Question: What is the name of the tenant mentioned in the document?
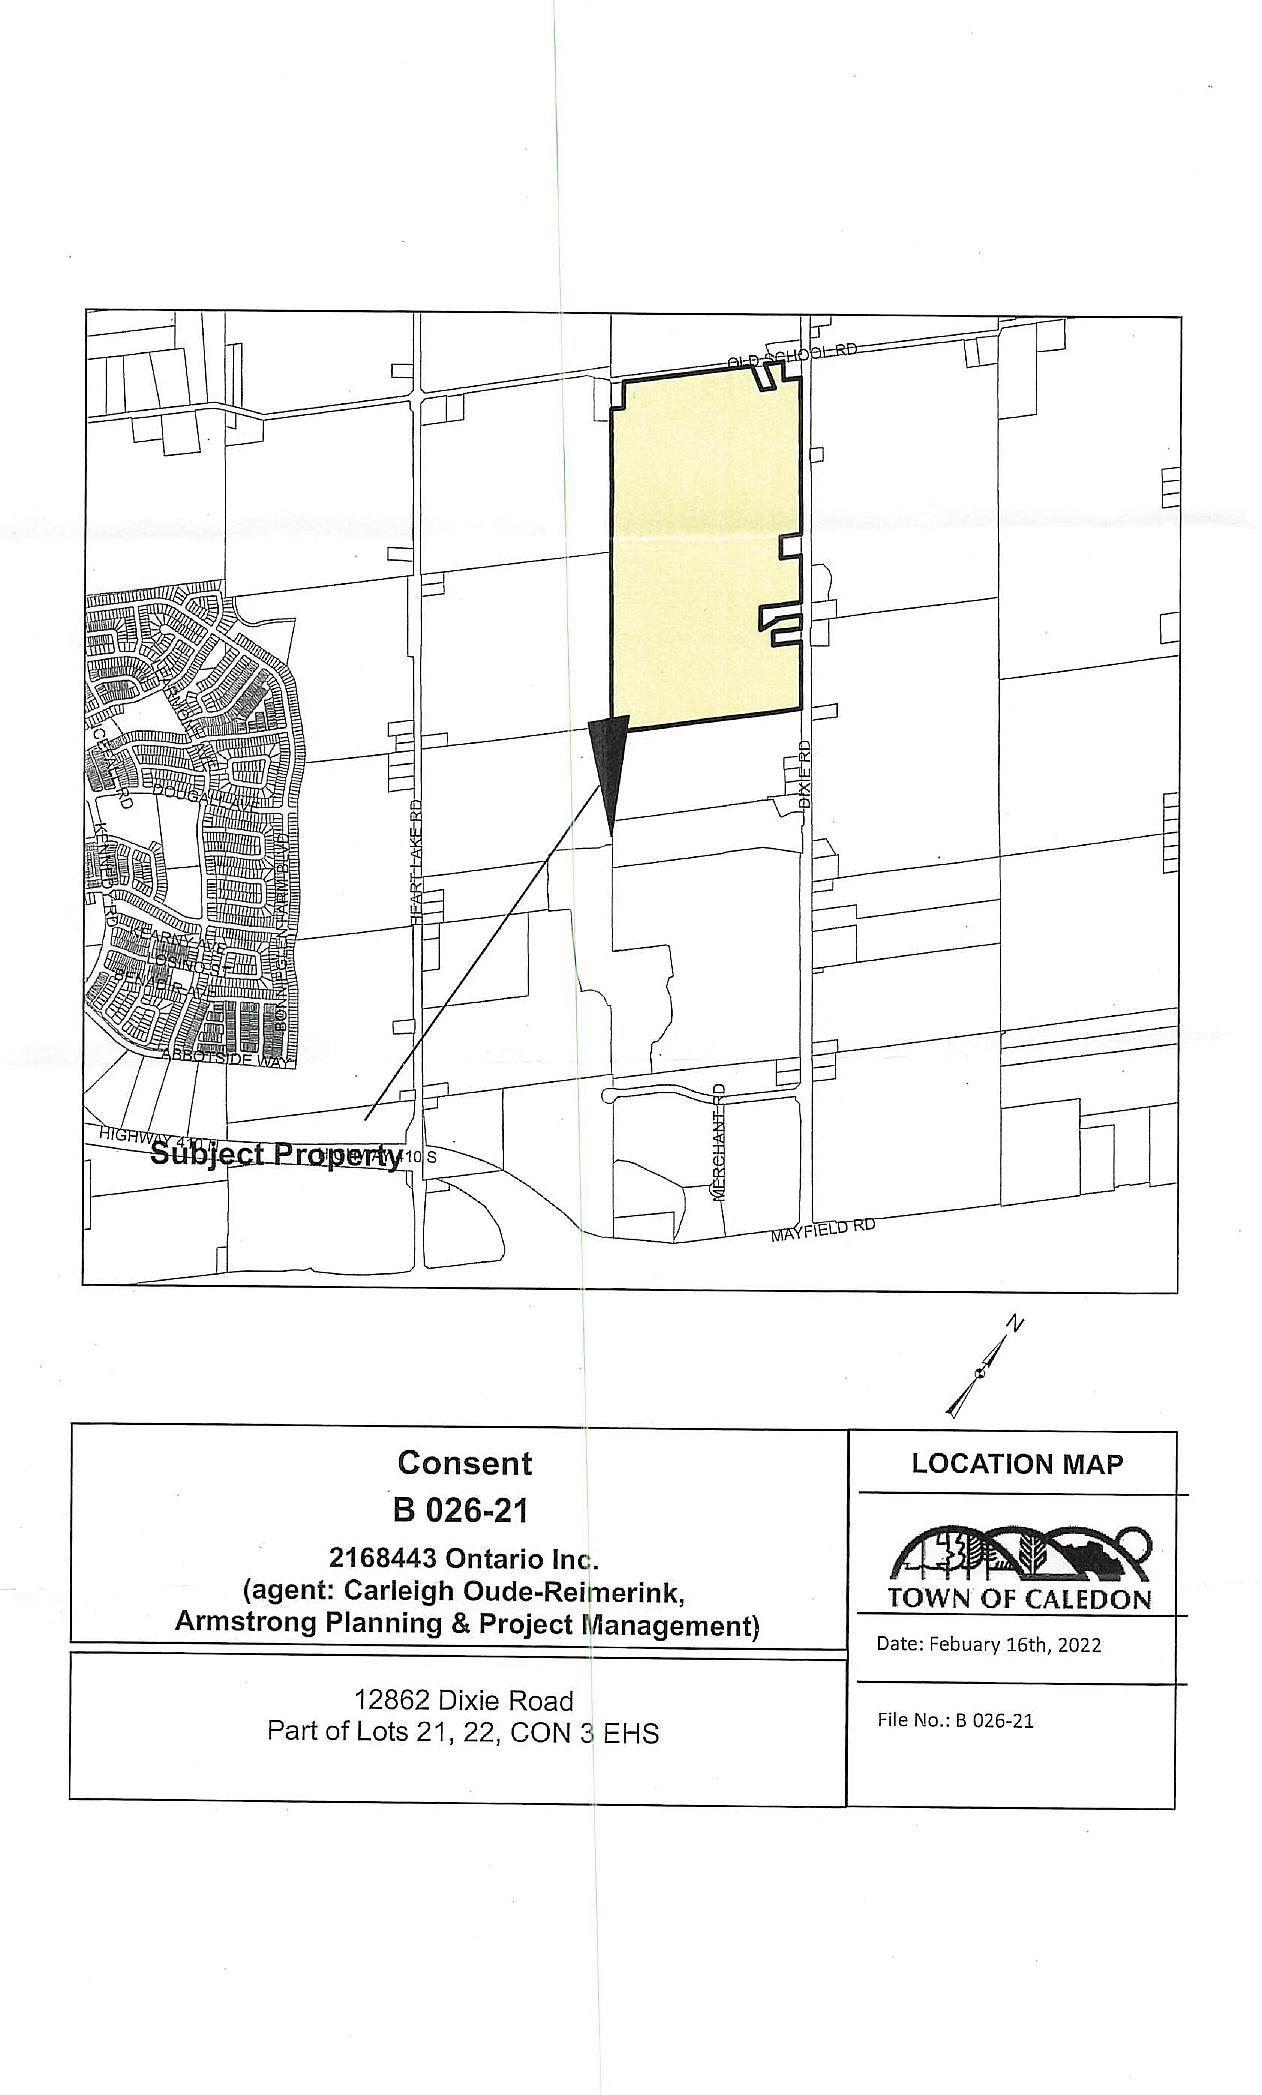
Answer: "2168443 Ontario Inc. (agent: Carleigh Oude-Reimerinktub Armstrong Planning & Project Management)"